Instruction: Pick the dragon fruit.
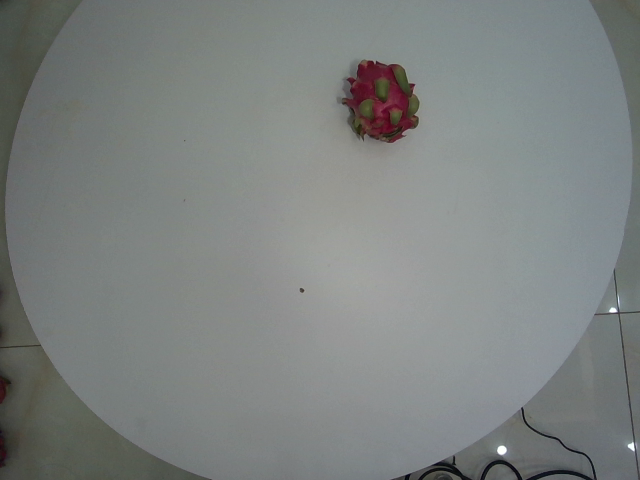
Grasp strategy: vertical